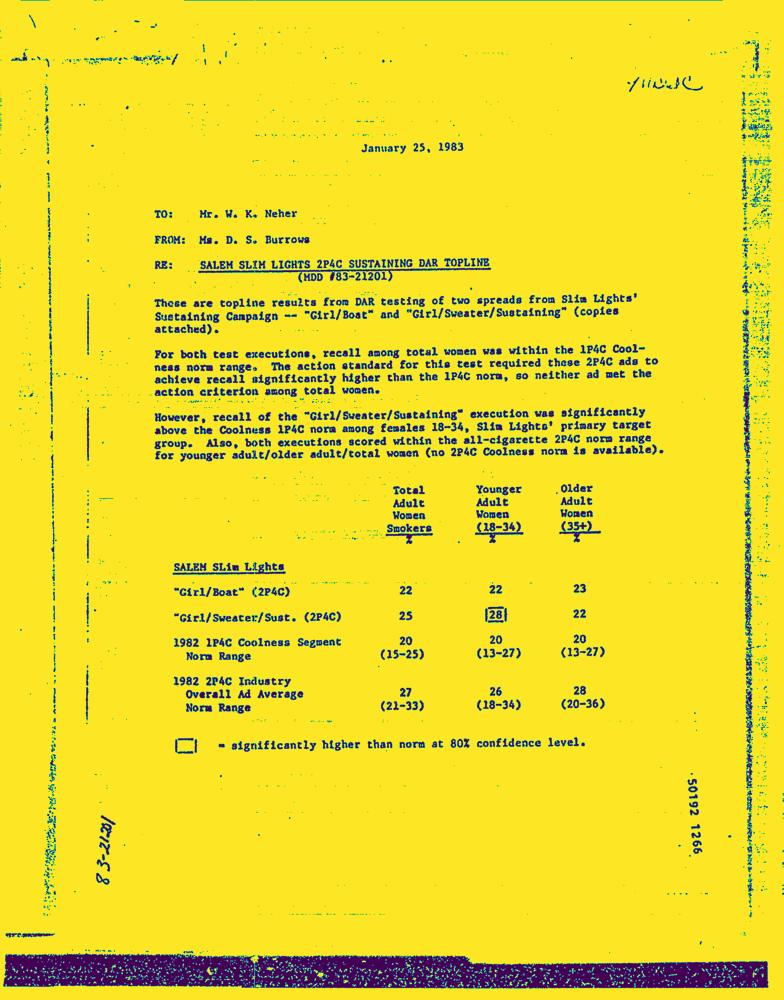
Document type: Letter-Doc